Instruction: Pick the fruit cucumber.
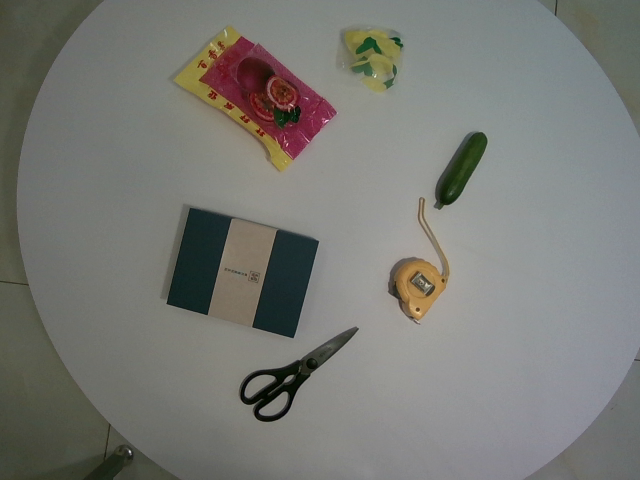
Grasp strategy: vertical